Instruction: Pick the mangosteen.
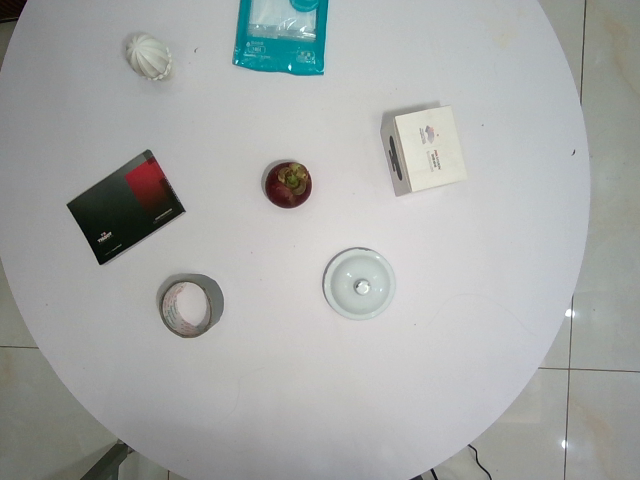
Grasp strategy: vertical